Question: What might the diagnosis be?
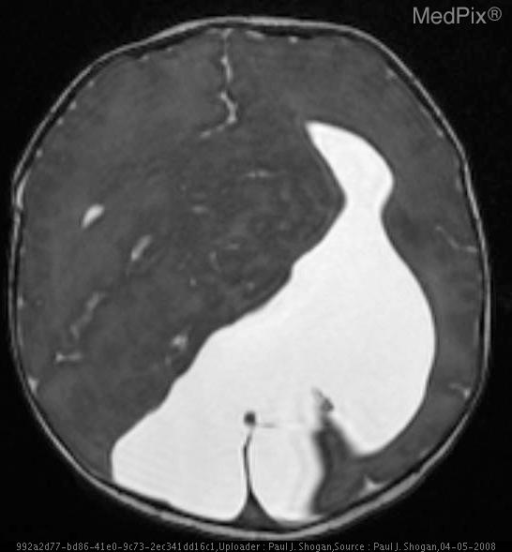
Answer: The possible diagnosis includes Alobar Holoprosencephaly
Semilobar Holoprosencephaly
Lobar Holoprosencephaly
Septooptic Dysplasia
Scizencephaly.